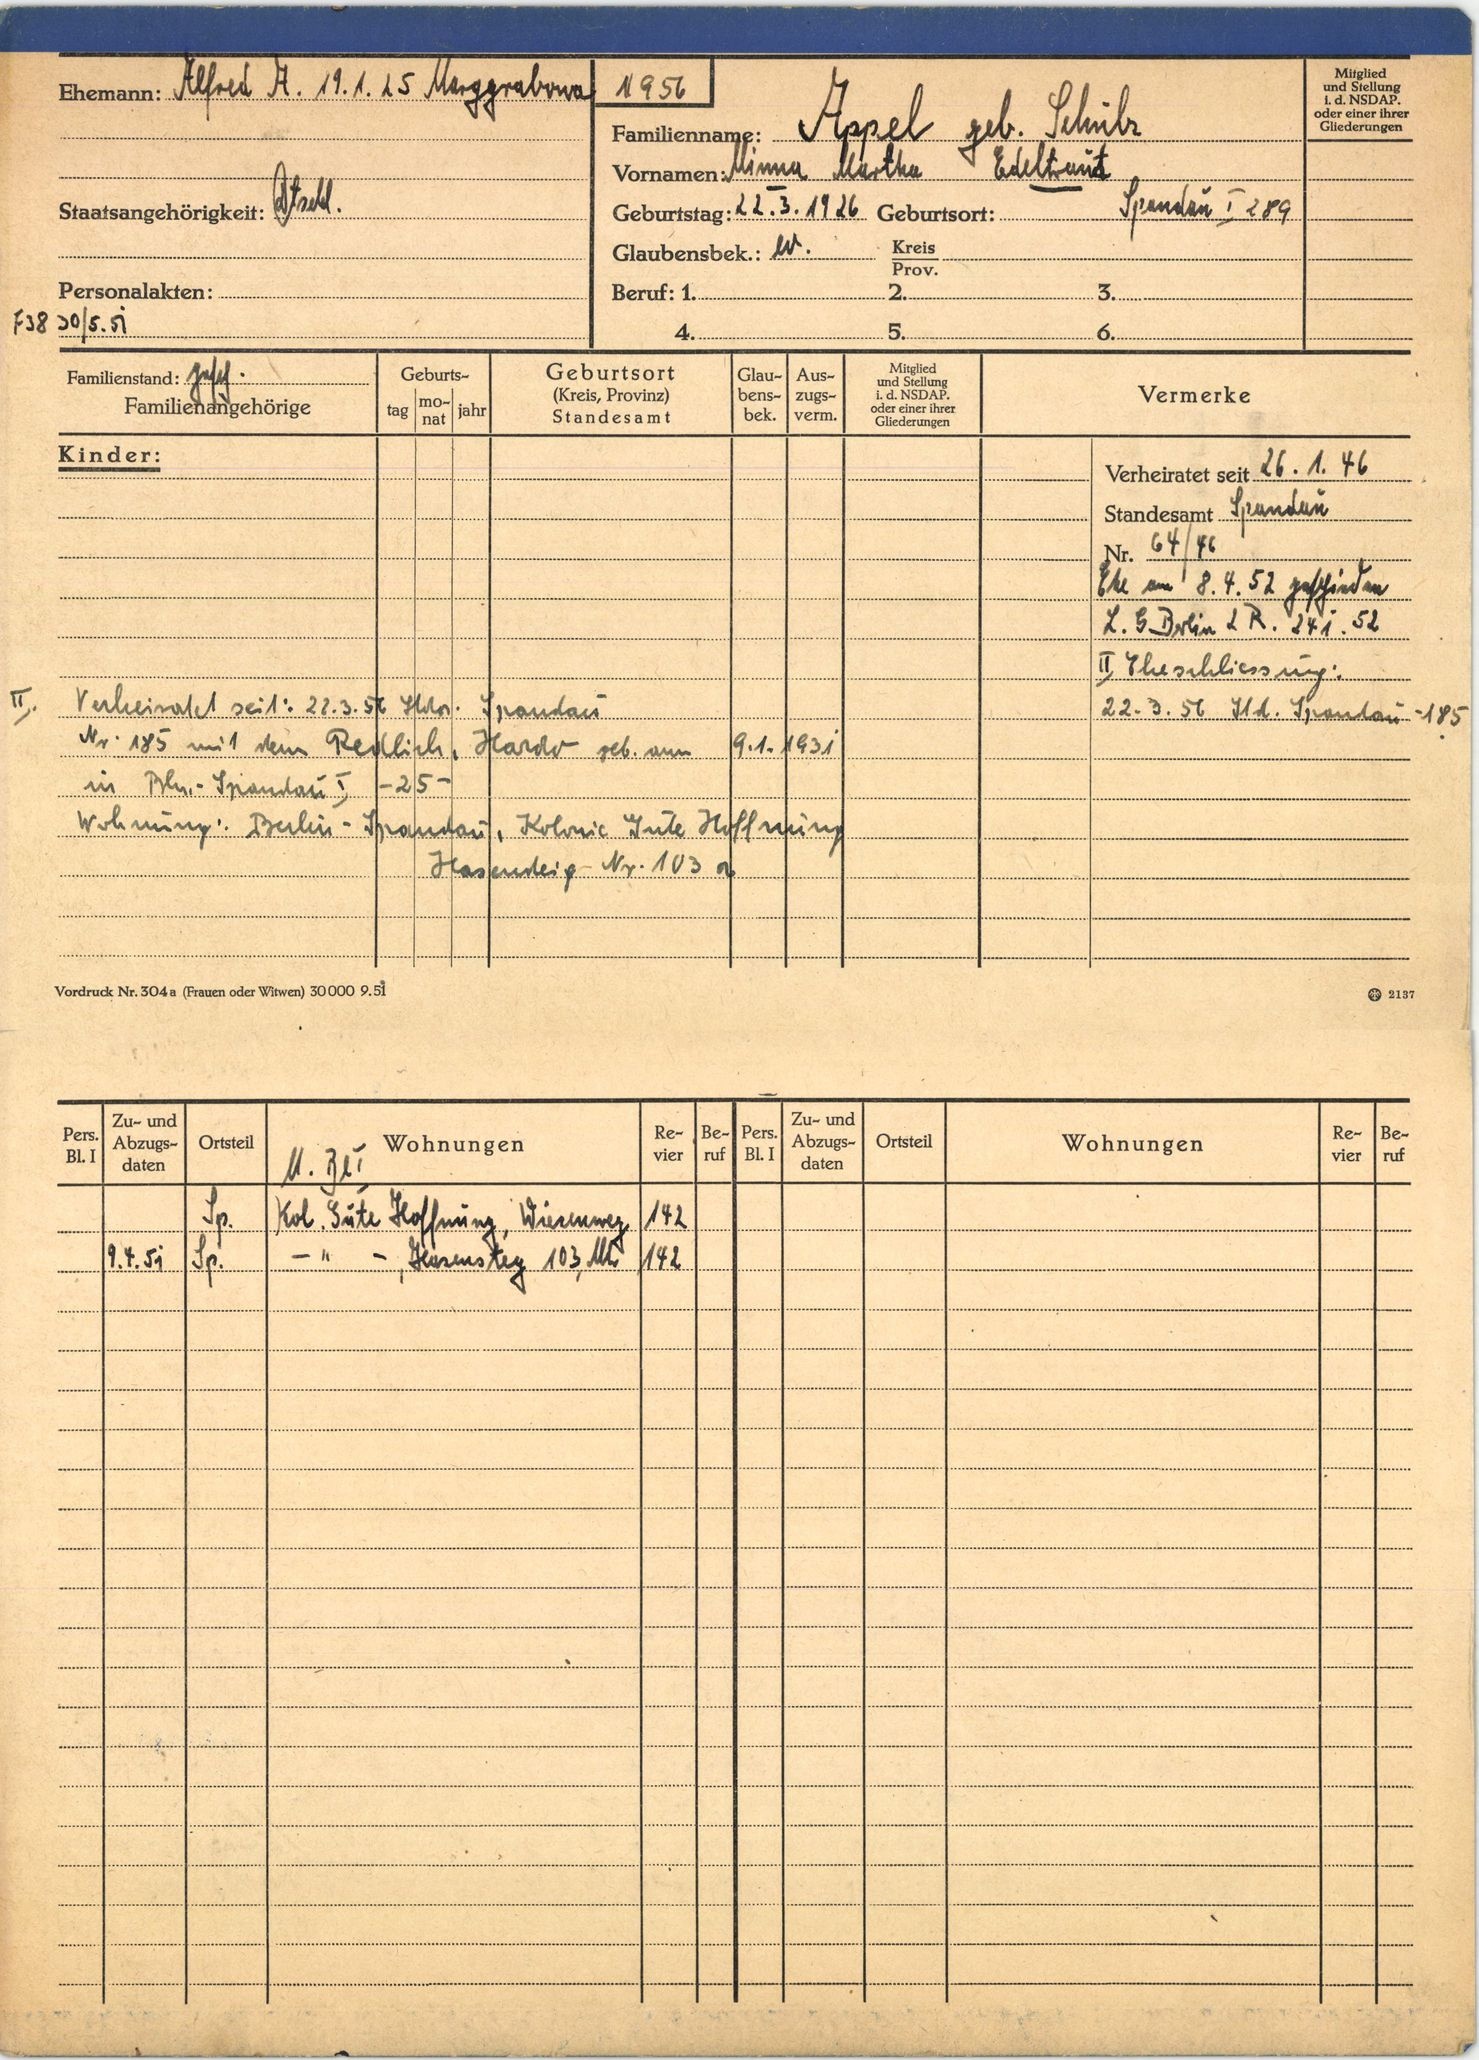
Appel geb. Schulz